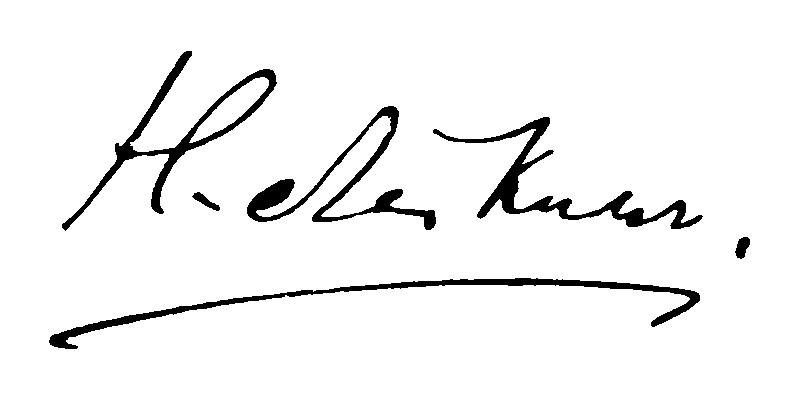
Signature of: nikolai leykin